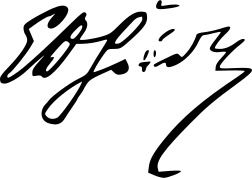
Signature of: emmanuel rhoides